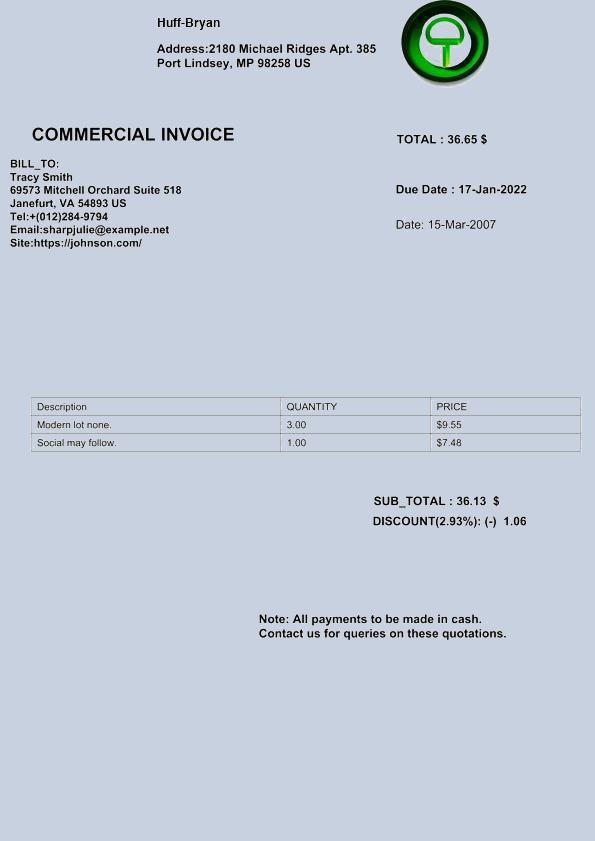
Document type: Invoice